Question: What jurisdiction, city, or county is the document associated with?
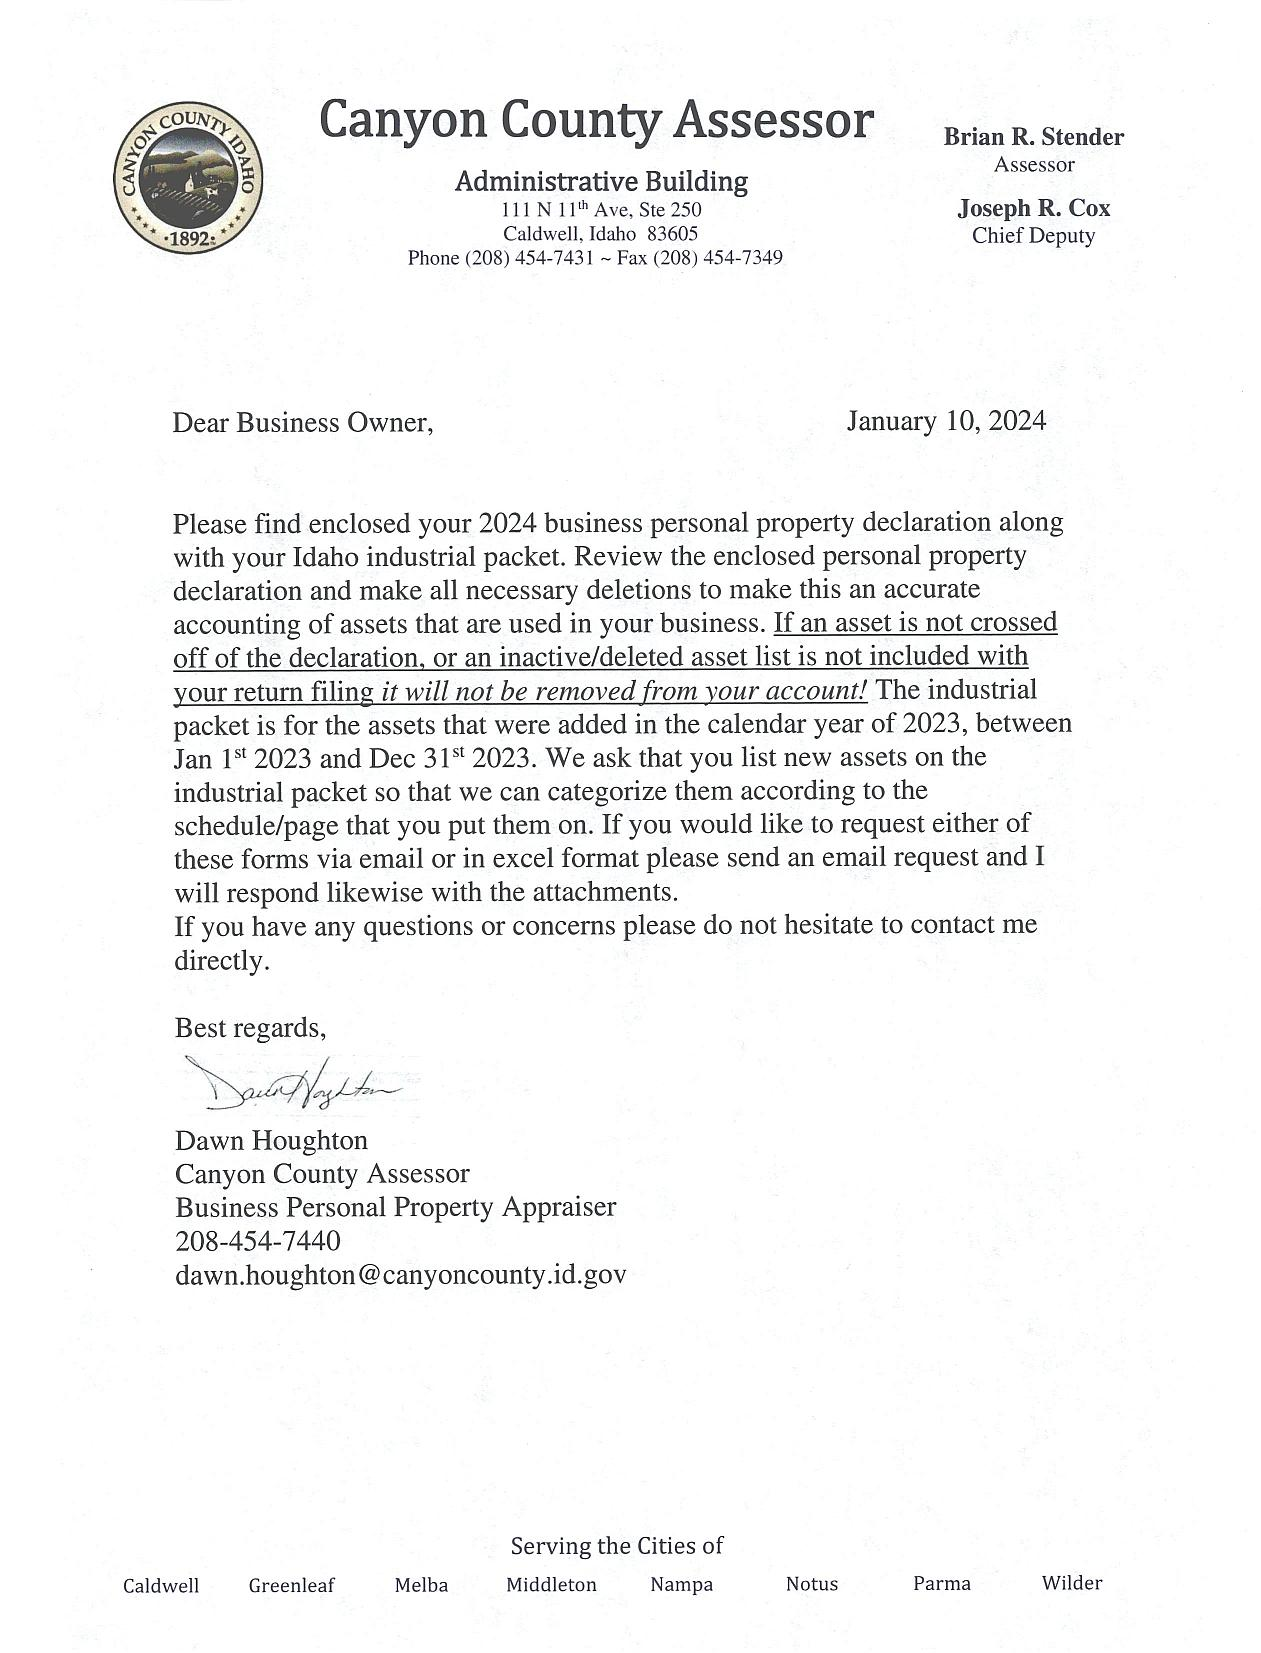
Answer: "Canyon County"